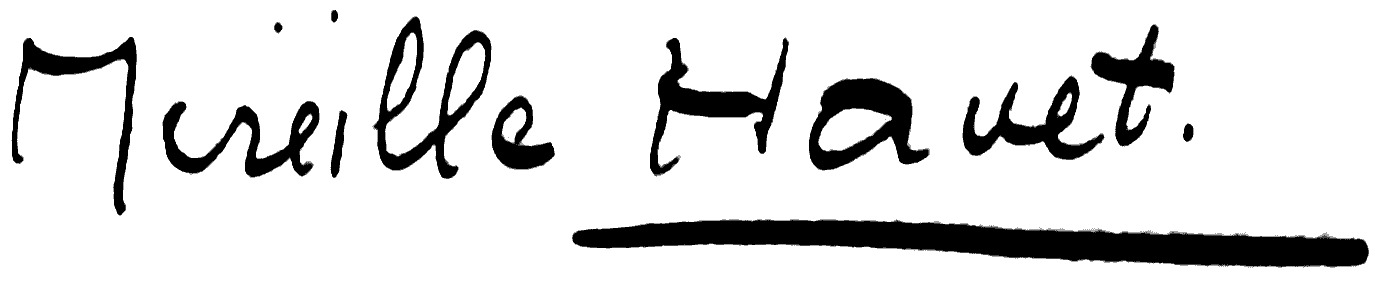
Signature of: mireille havet